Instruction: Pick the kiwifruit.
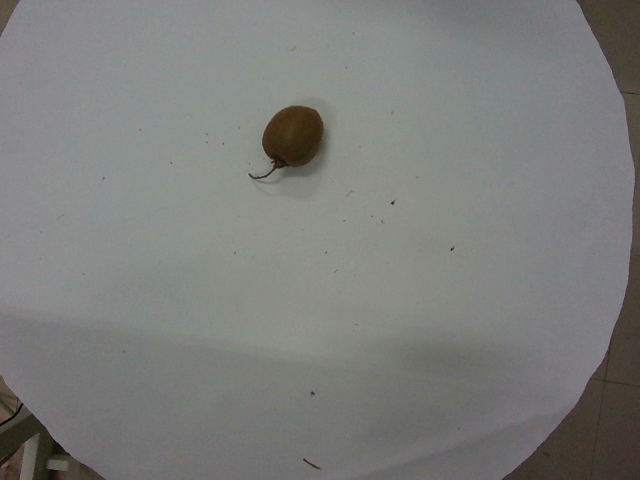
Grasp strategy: vertical